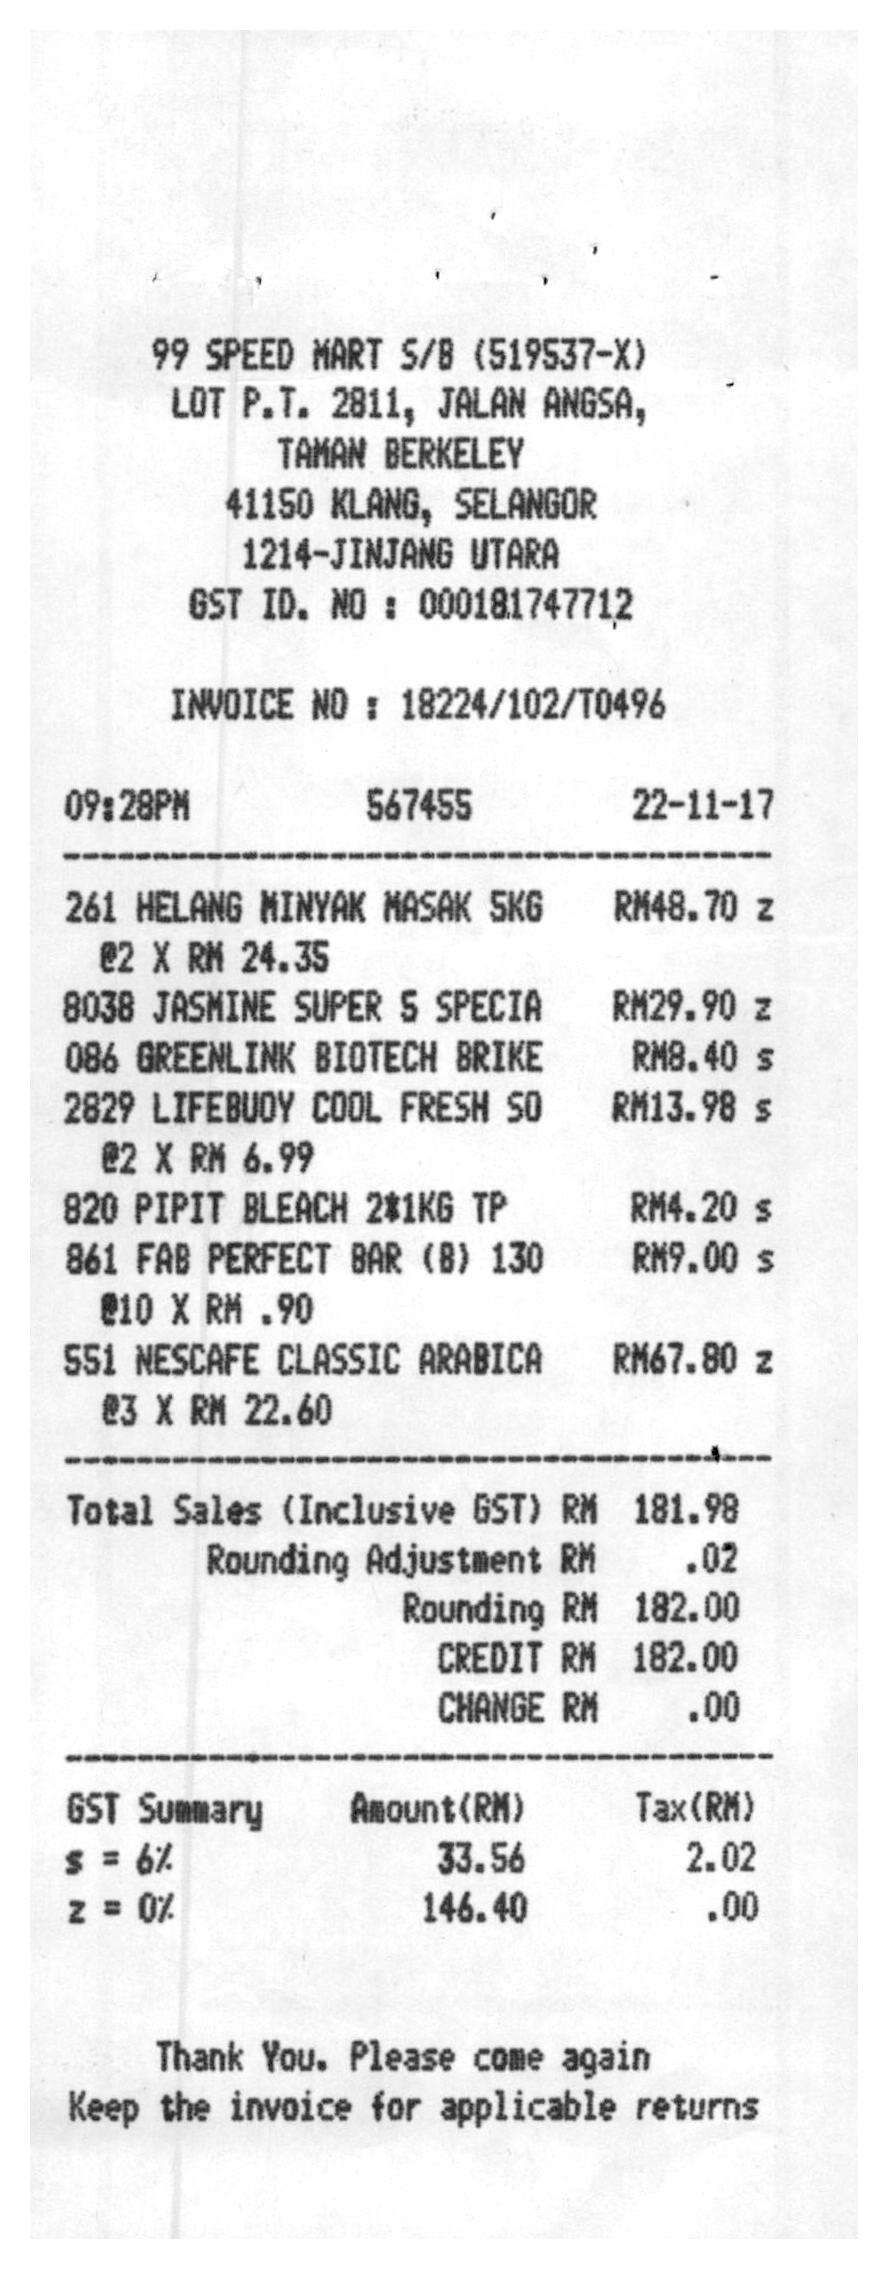
99 SPEED MART S/B (519537-X)
LOT P.T. 2811, JALAN ANGSA,
TAMAN BERKELEY
41150 KLANG, SELANGOR
1214-JINJANG UTARA
GST ID. NO : 000181747712
INVOICE NO : 18224/102/T0496
09:28PM
567455
22-11-17
261 HELANG MINYAK MASAK 5KG
RM48.70 Z
@2 X RM 24.35
8038 JASMINE SUPER 5 SPECIA
RM29.90 Z
086 GREENLINK BIOTECH BRIKE
RM8.40 S
2829 LIFEBUOY COOL FRESH SO
RM13.98 S
@2 X RM 6.99
820 PIPIT BLEACH 2*1KG TP
RM4.20 S
861 FAB PERFECT BAR (B) 130
RM9.00 S
@10 X RM .90
551 NESCAFE CLASSIC ARABICA
RM67.80 Z
@3 X RM 22.60
TOTAL SALES (INCLUSIVE GST) RM
ROUNDING ADJUSTMENT RM
.02
ROUNDING RM
182.00
CREDIT RM
182.00
CHANGE RM
.00
GST SUMMARY
AMOUNT(RM)
TAX(RM)
S = 6%
33.56
2.02
Z = 0%
146.40
.00
THANK YOU. PLEASE COME AGAIN
KEEP THE INVOICE FOR APPLICABLE RETURNS
181.98